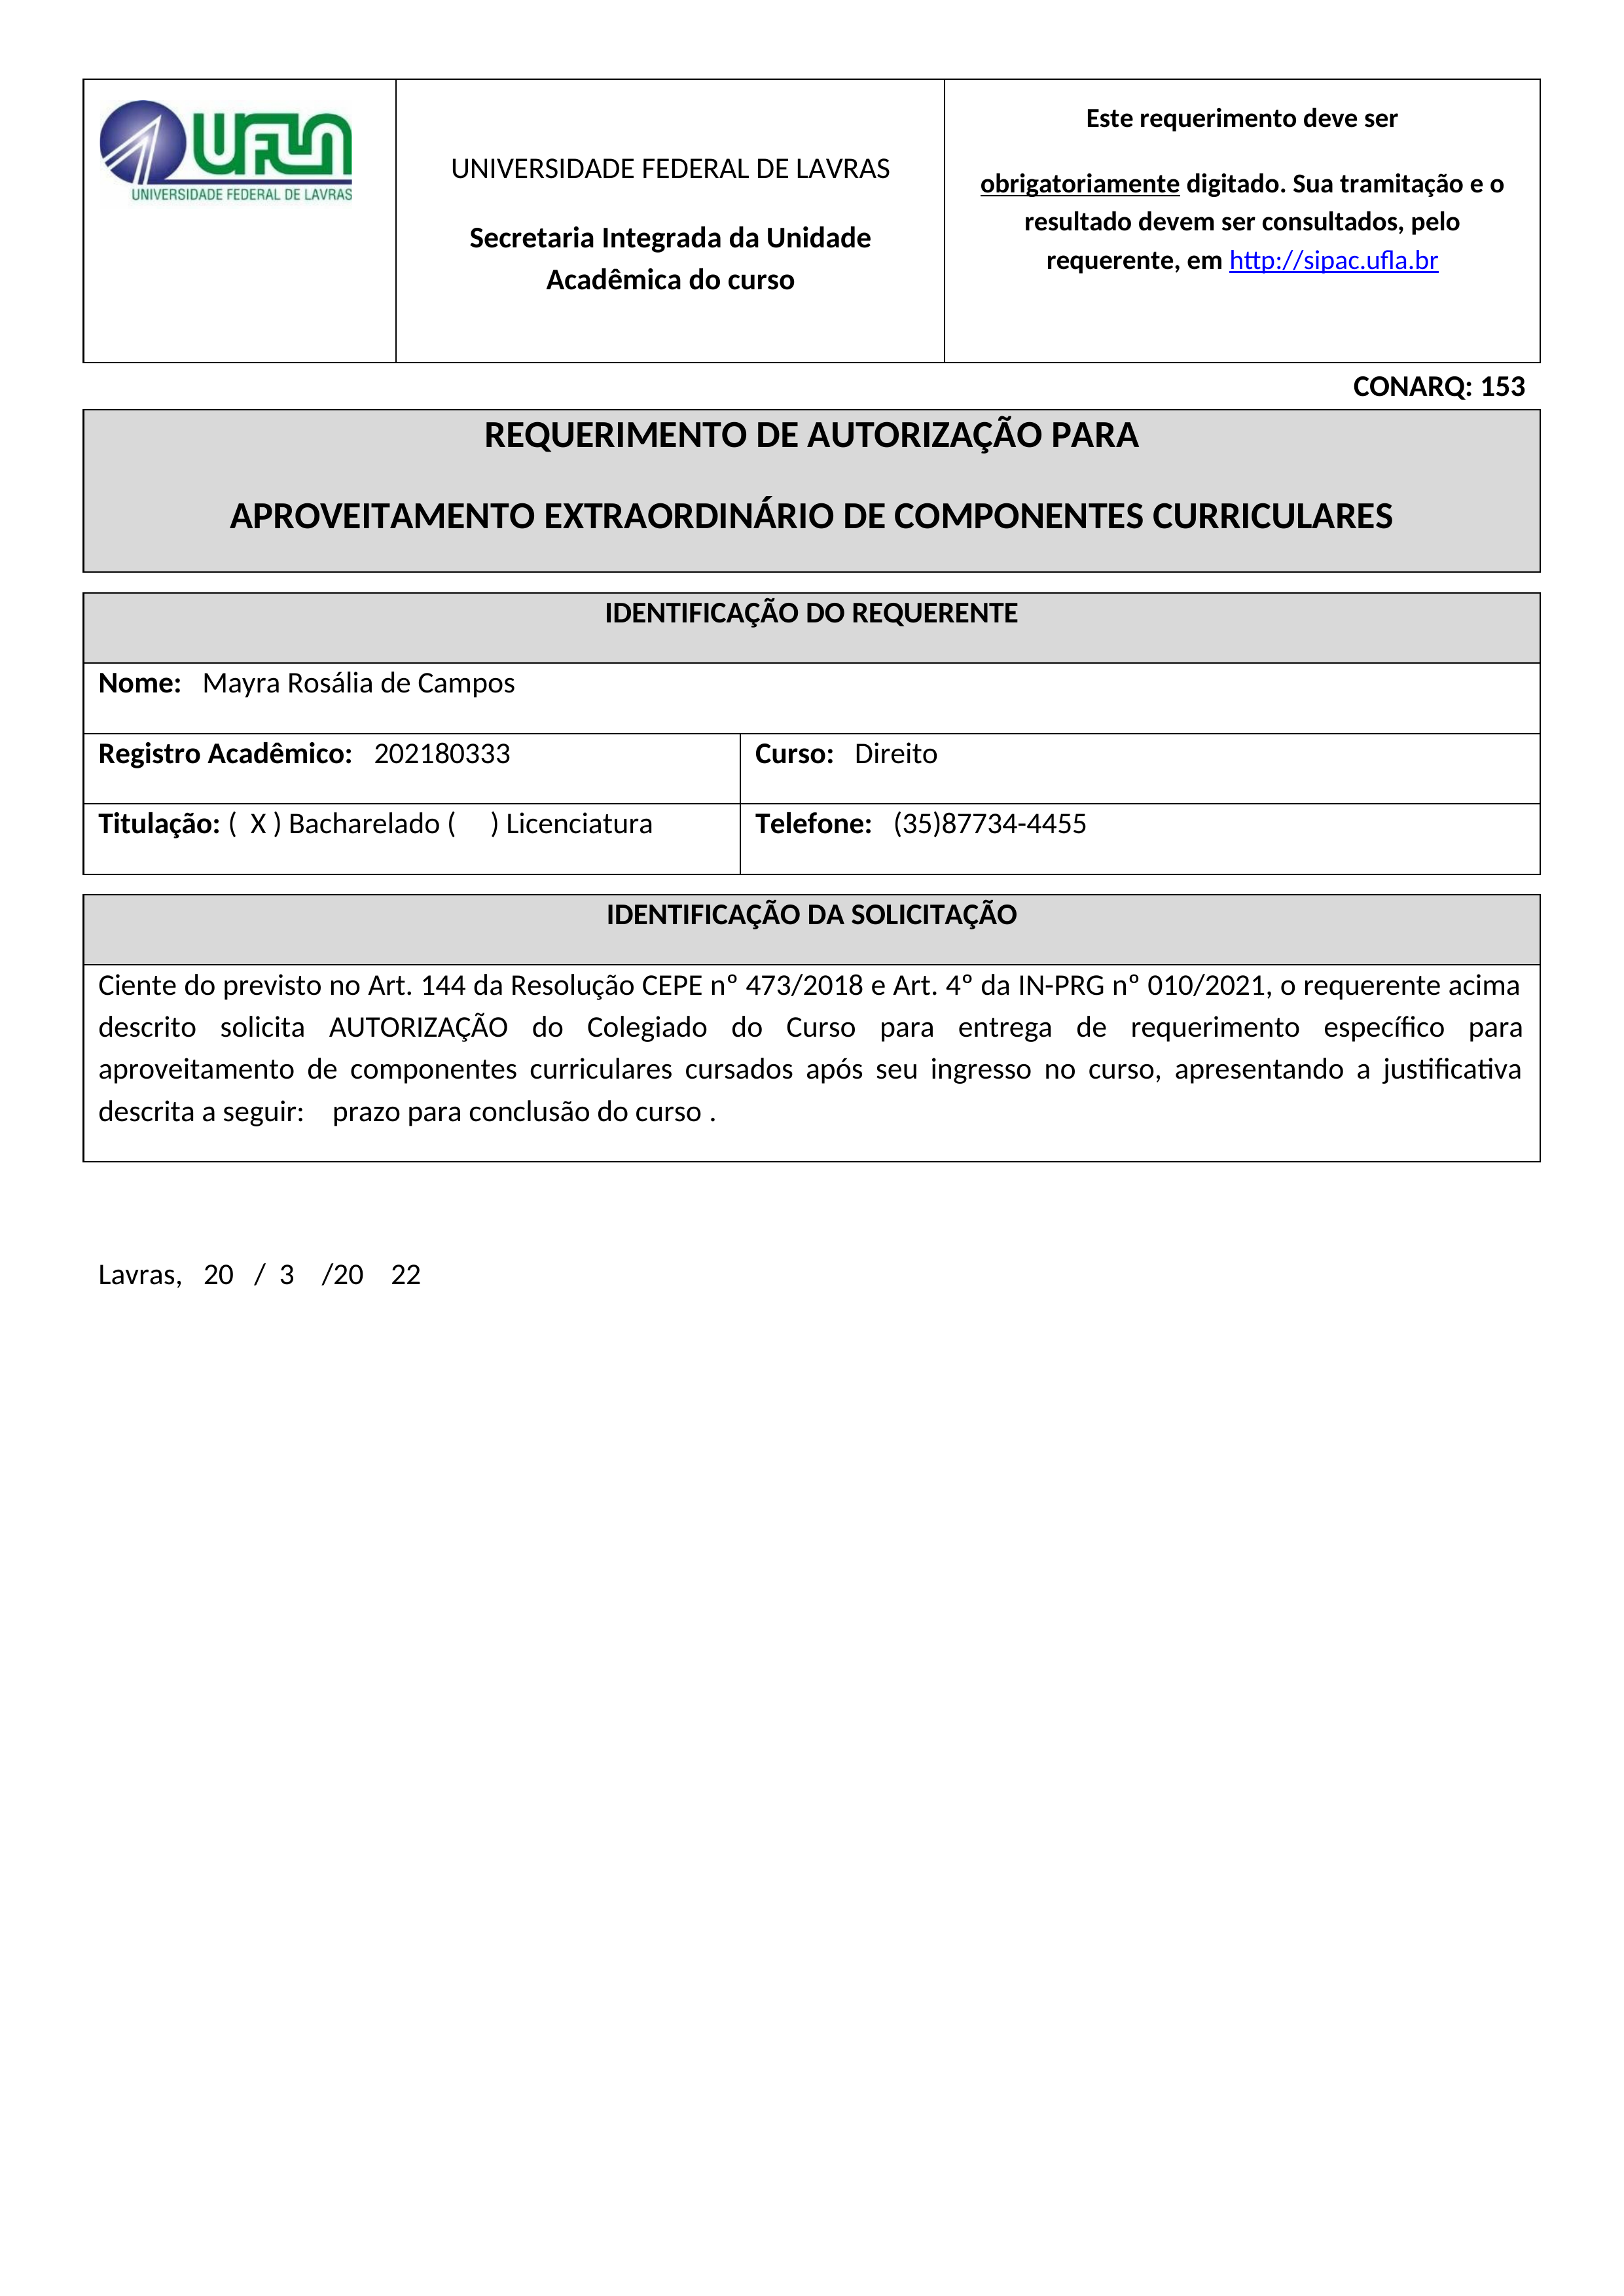
Este requerimento deve ser obrigatoriamente digitado. Sua tramitação e o resultado devem ser consultados, pelo requerente, em http://sipac.ufla.br
UFLA
UNIVERSIDADE FEDERAL DE LAVRAS
UNIVERSIDADE FEDERAL DE LAVRAS
Secretaria Integrada da Unidade Acadêmica do curso
CONARQ: 153
REQUERIMENTO DE AUTORIZAÇÃO PARA APROVEITAMENTO EXTRAORDINÁRIO DE COMPONENTES CURRICULARES
IDENTIFICAÇÃO DO REQUERENTE
Nome:
Mayra Rosália de Campos
Registro Acadêmico:
202180333
Curso:
Direito
Titulação:
() Licenciatura
Bacharelado
(X)
Telefone:
(35) 87734-4455
IDENTIFICAÇÃO DA SOLICITAÇÃO
Ciente do previsto no Art. 144 da Resolução CEPE nº 473/2018 e Art. 4º da IN-PRG nº 010/2021, o requerente acima descrito solicita AUTORIZAÇÃO do Colegiado do Curso para entrega de requerimento específico para aproveitamento de componentes curriculares cursados após seu ingresso no curso, apresentando a justificativa descrita a seguir:
prazo para conclusão do curso .
Lavras, 20/3/2022